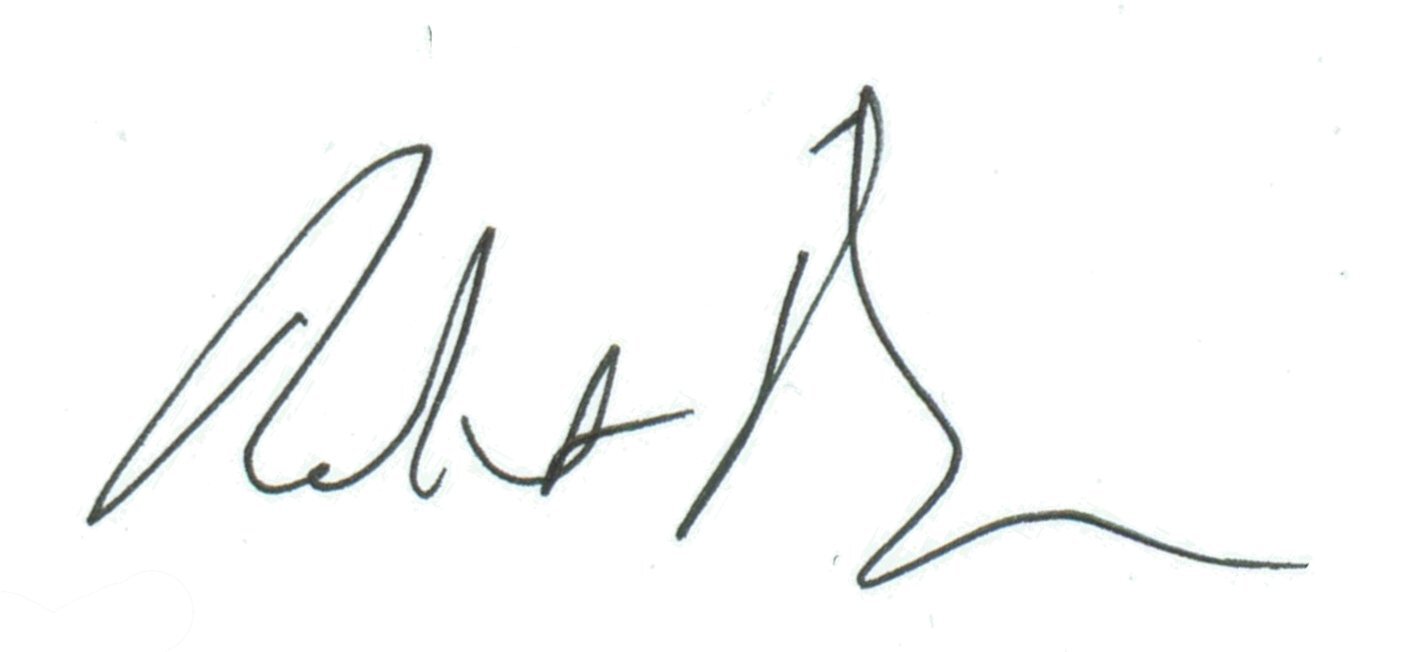
Signature of: robert kagan